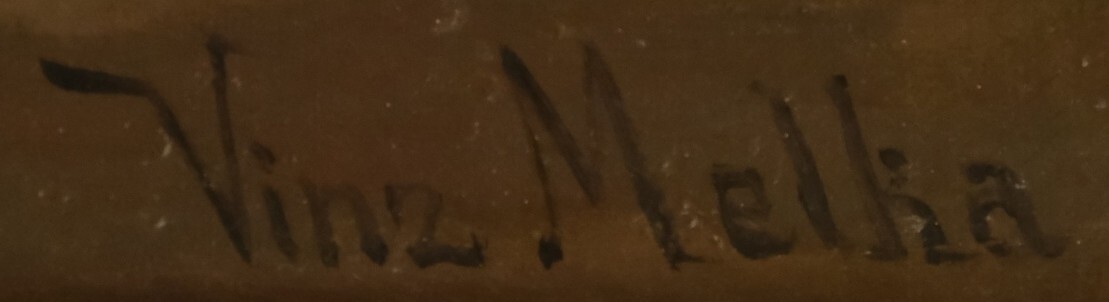
Signature of: vince melka